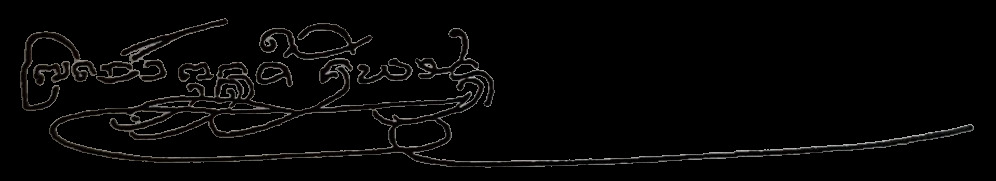
Signature of: inthawichayanon